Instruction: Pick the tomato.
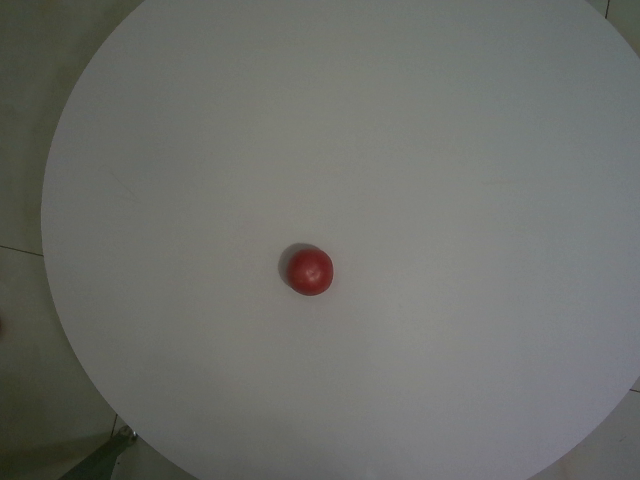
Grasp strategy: vertical